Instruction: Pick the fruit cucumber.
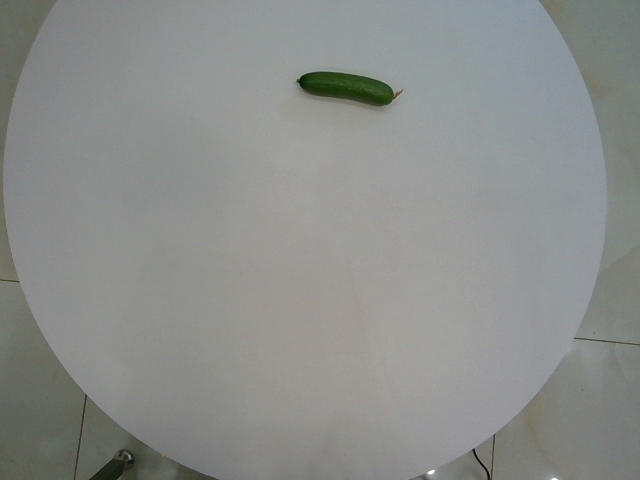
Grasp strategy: vertical